Question: What are the imaging findings?
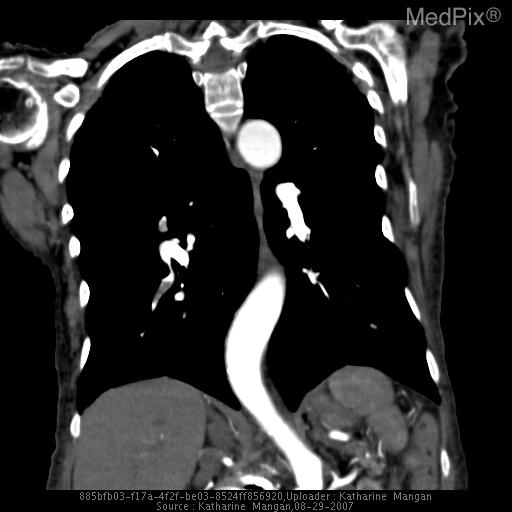
Answer: The imaging shows Multiple filling defects in the right and left pulmonary arteries (lower lobes) consistent with pulmonary embolism. CT angiography coronal image demonstrating multiple pulmonary emboli..